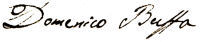
Signature of: domenico buffa